Question: What jurisdiction, city, or county is the document associated with?
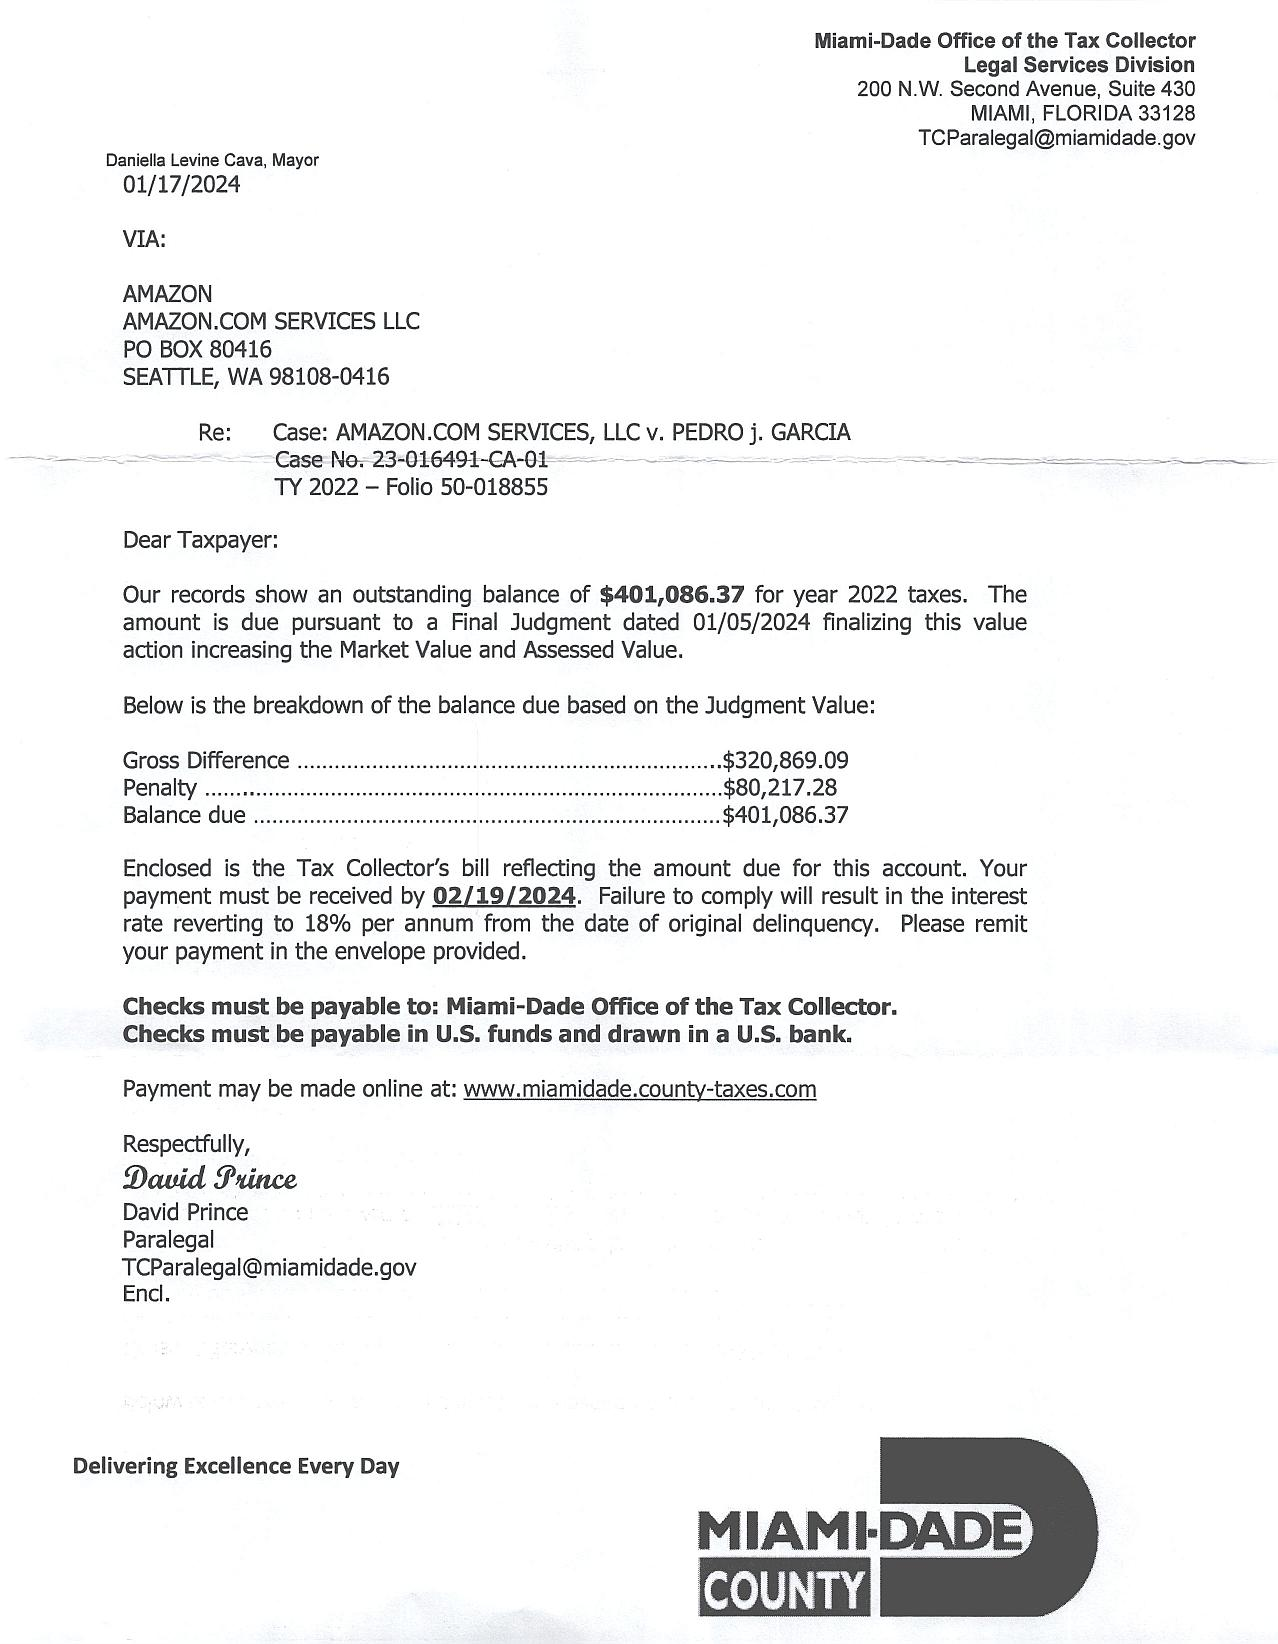
Answer: "Miami-Dade County"